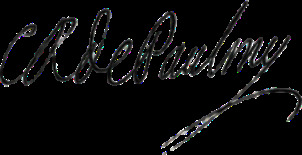
Signature of: marc antoine rené de voyer de paulmy d argenson